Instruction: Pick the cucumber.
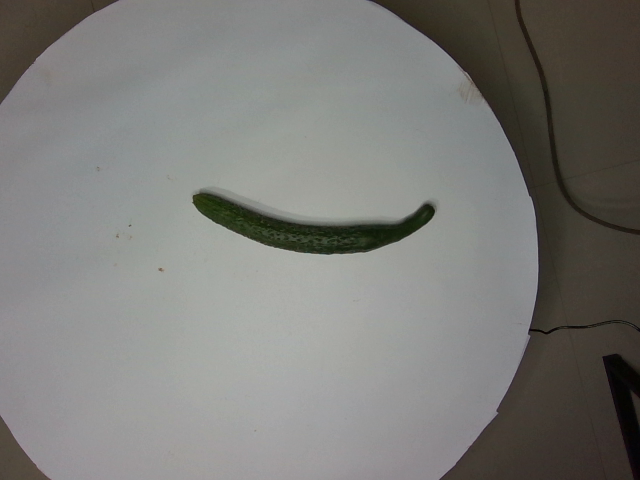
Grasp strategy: vertical